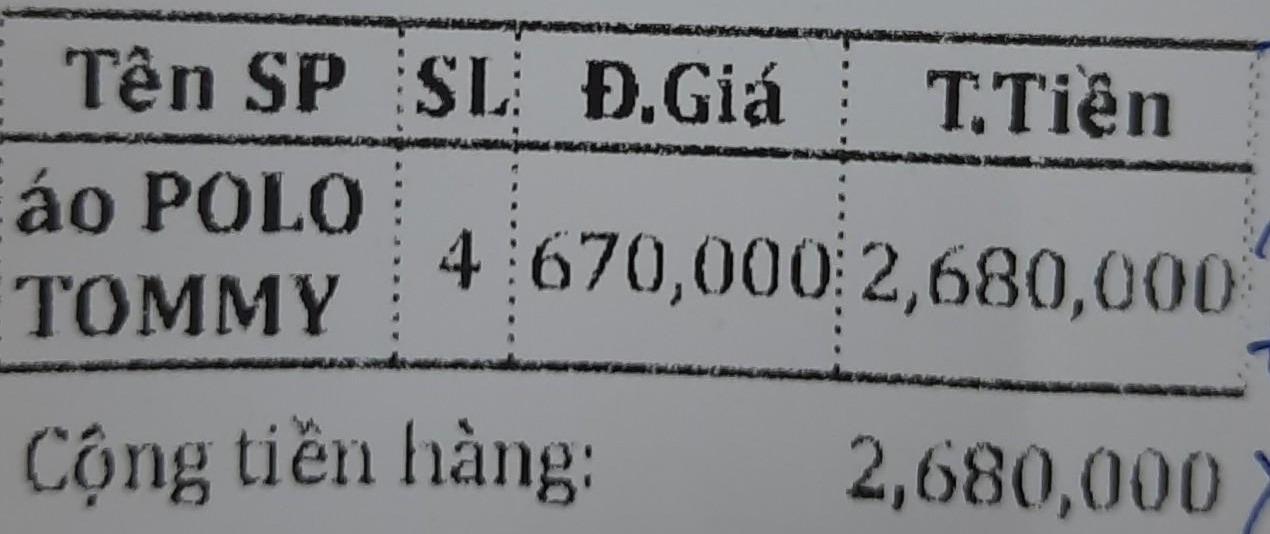
<table>
<tr>
<th>Tên SP</th>
<th>SL</th>
<th>Đ.Giá</th>
<th>T.Tiền</th>
</tr>
<tr>
<td>áo POLO TOMMY</td>
<td>4</td>
<td>670,000</td>
<td>2,680,000</td>
</tr>
</table>
Cộng tiền hàng: 2,680,000